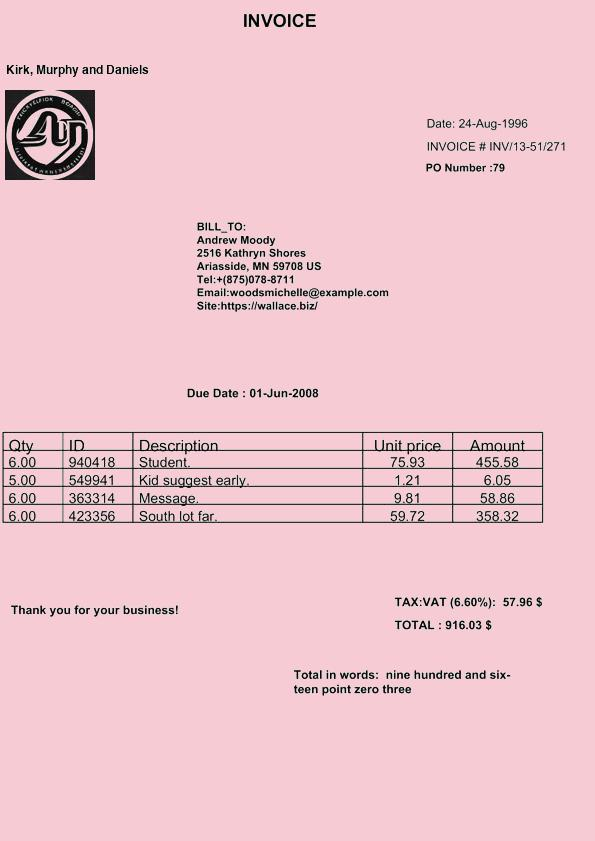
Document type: Invoice